Question: What jurisdiction, city, or county is the document associated with?
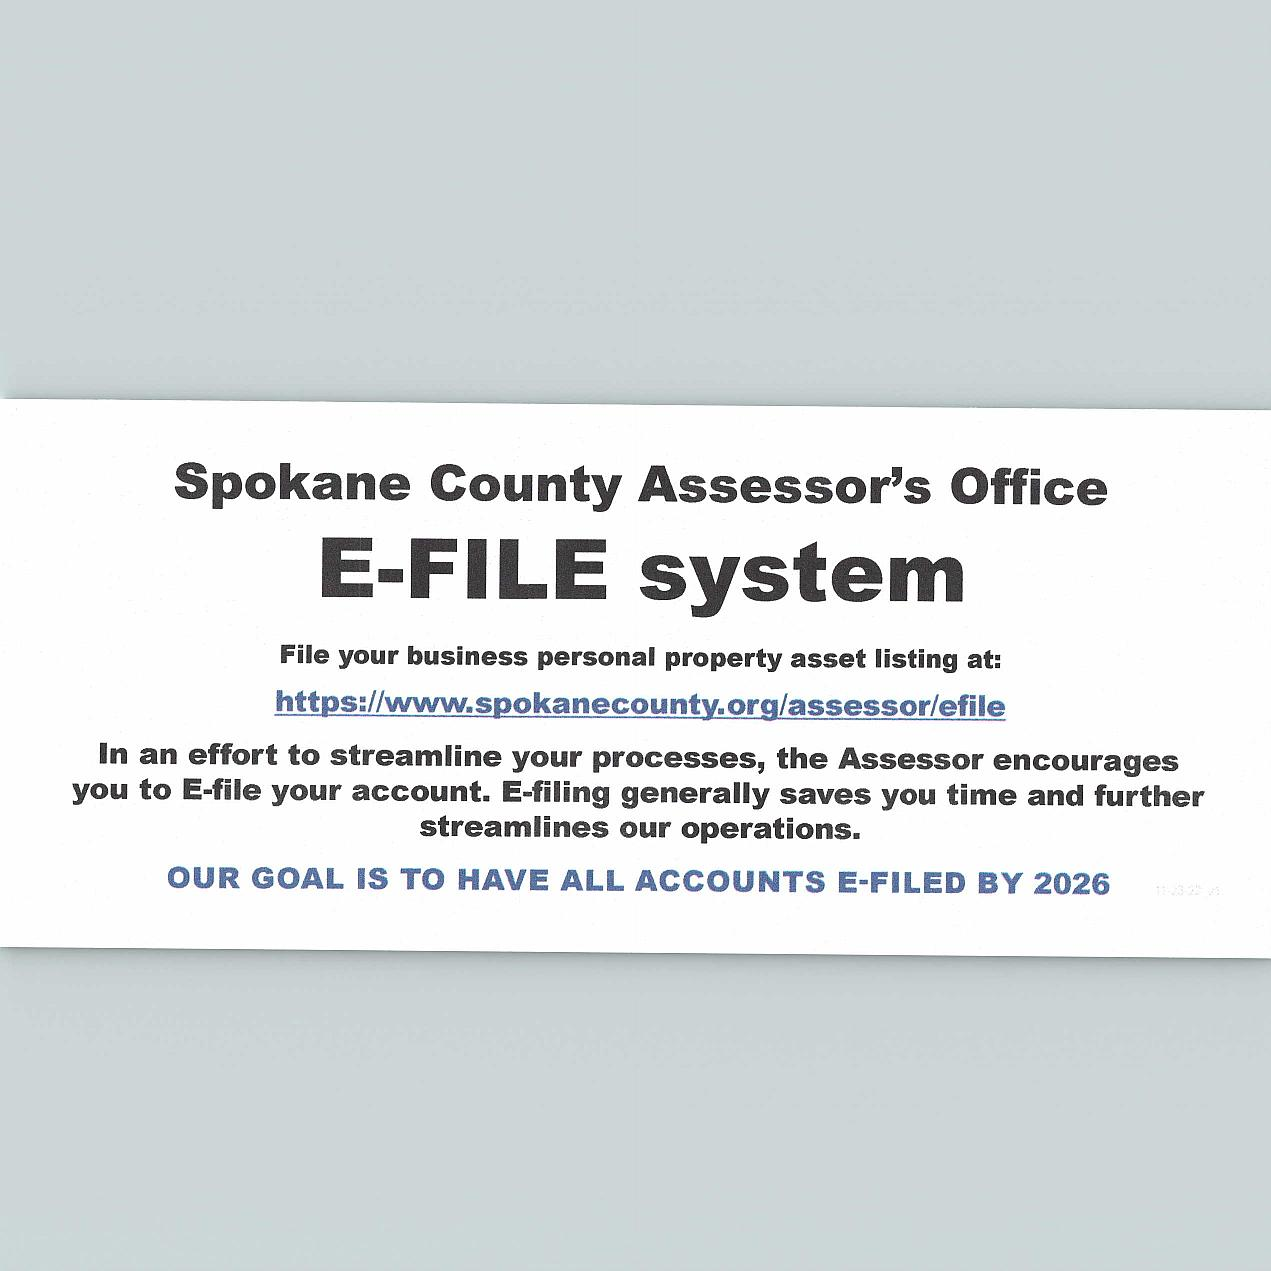
Answer: "Spokane County"